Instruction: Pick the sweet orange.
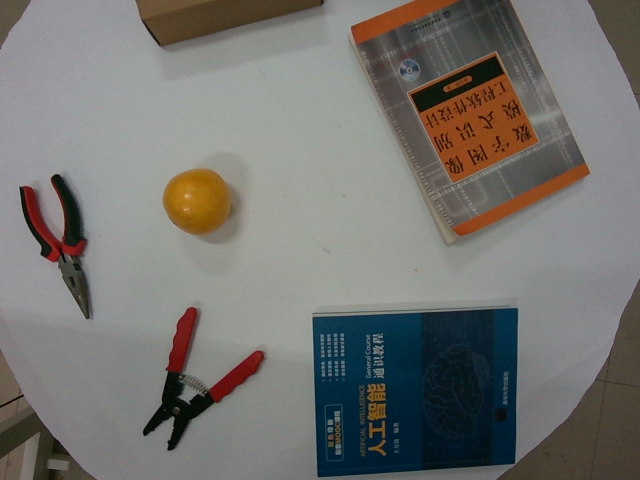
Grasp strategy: vertical